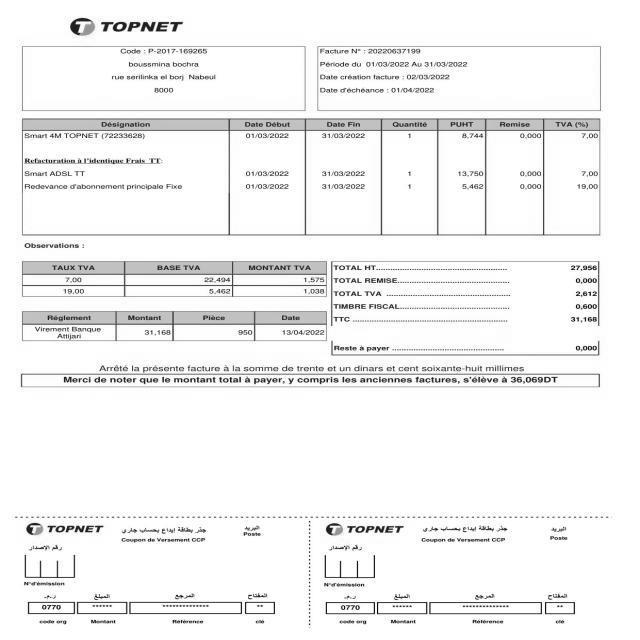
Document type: Invoice